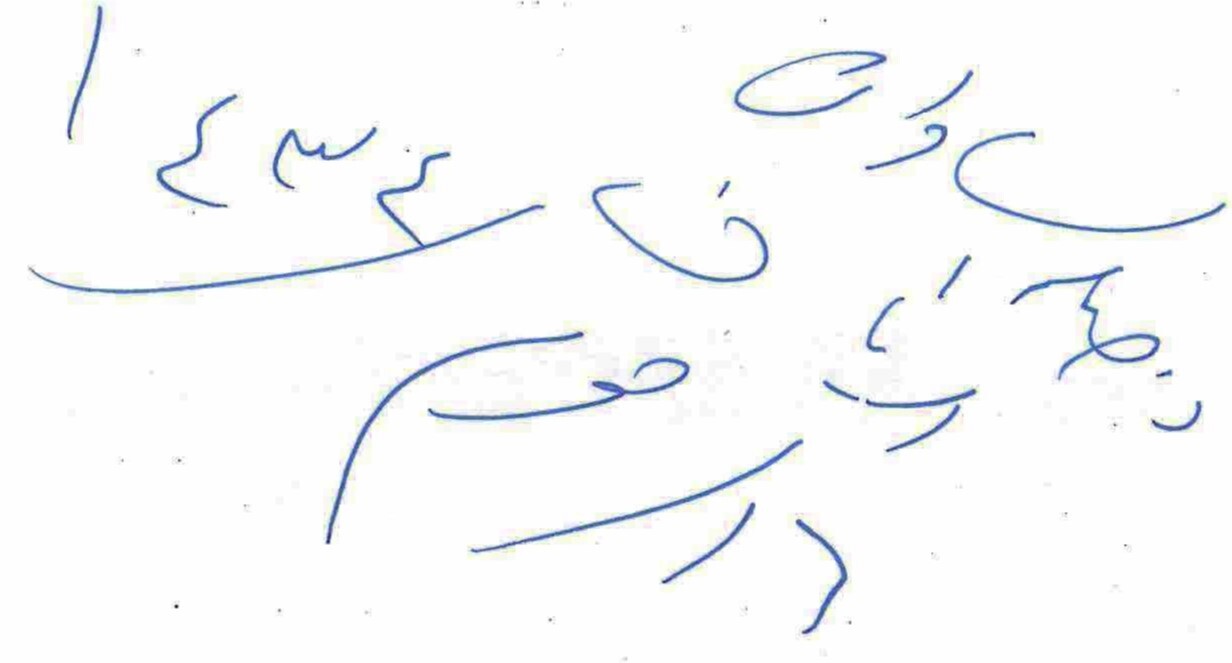
Signature of: salih mahdi al samerrai